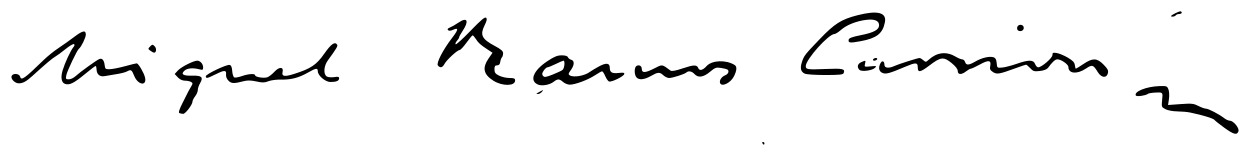
Signature of: miguel ramos carrión